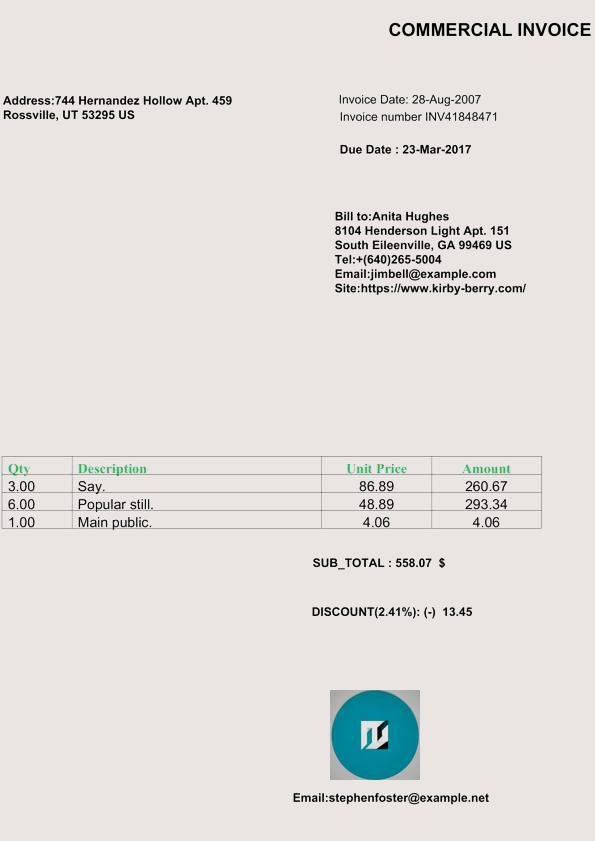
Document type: Invoice